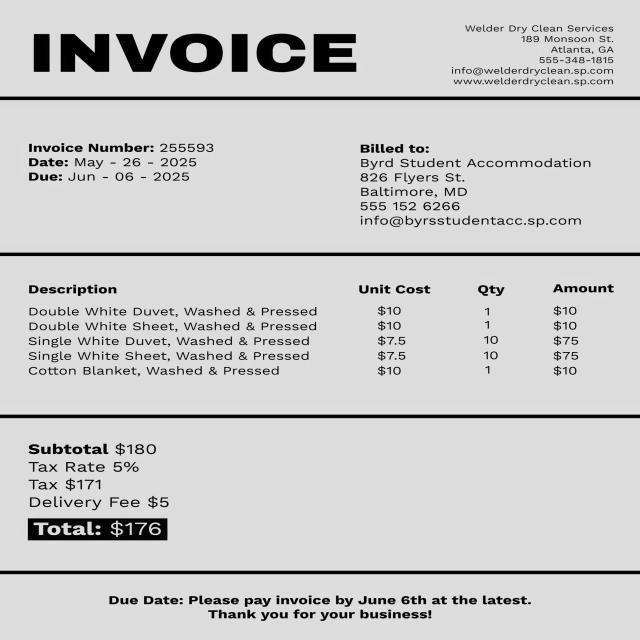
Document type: Invoice